Question: What is the potential diagnosis?
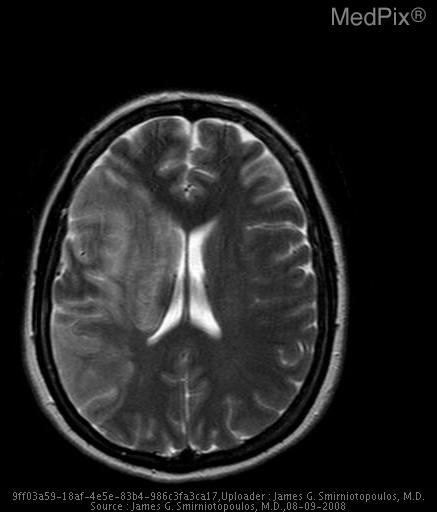
Answer: The possible diagnosis includes Dissection
Thrombosis
Cerebral Infarction.